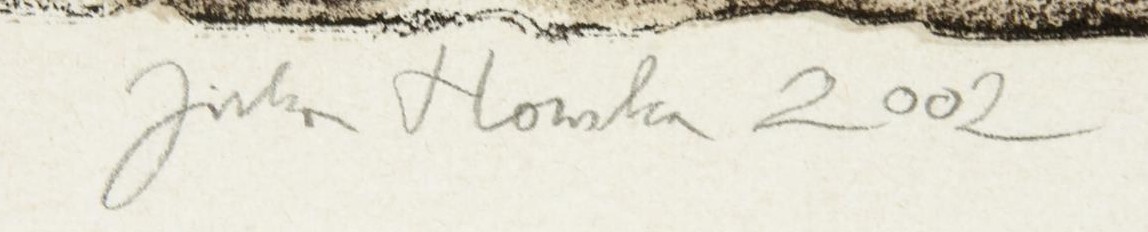
Signature of: jirka houska